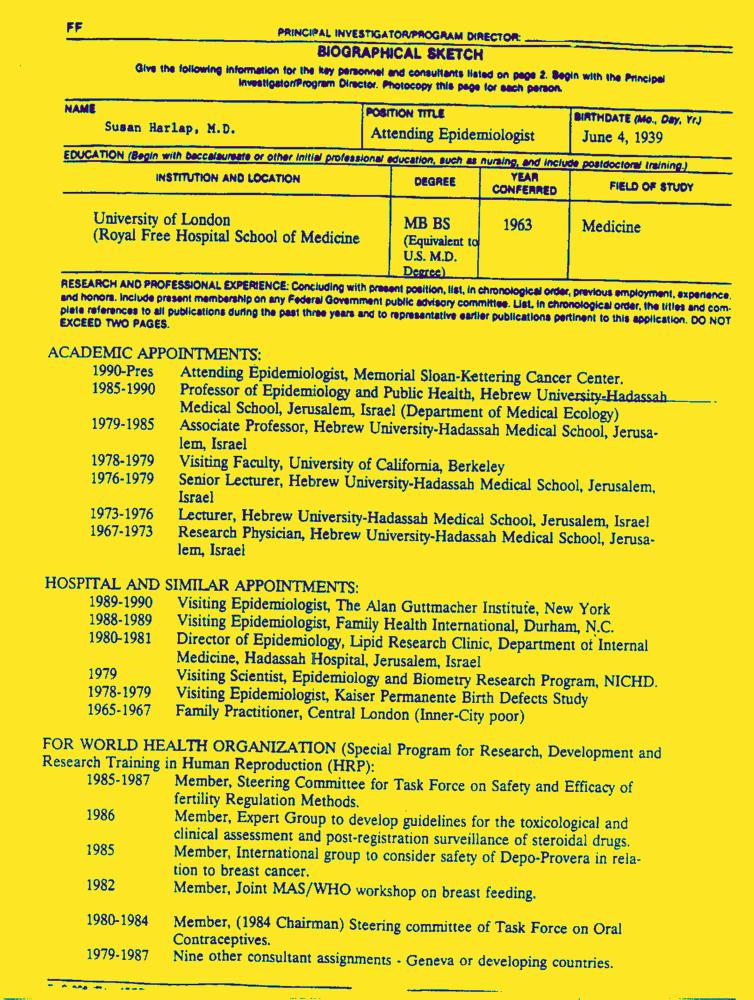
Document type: Resume-Doc